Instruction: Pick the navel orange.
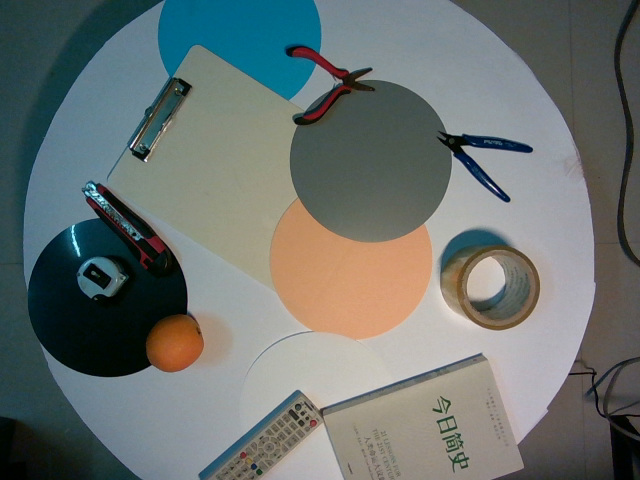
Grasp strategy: vertical